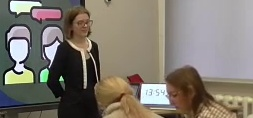
Транскрипция: Открываем. Пожалуйста. Пожалуйста. Мы все? Подоговорились на встречу? Да. Мы все тоже закончили. Кто у нас? Маршал и Саша? Да. Мы все. Вышли. Мы все. Мы все. Мы все.
Категория: Коммуникативные модальности
Подкатегория: Невербальное
Описание действия: Учитель вовлекла детей в подвижную игру, связанную с новыми словами, она показывает на одну часть тела, а говорит о другой. Ученики должны показать названную часть тела.
Контекст и комментарии: Контекст до: ученики сидели на своих местах. Реакция после: ученики повеселели, ведь их заняли подвижной игрой, они активно подвигались после сидячей и более монотонной деятельности. Педагогический смысл: ученики в ходе игры  закрепили свои знания, ведь игра была связана с новым пройденным материалом.